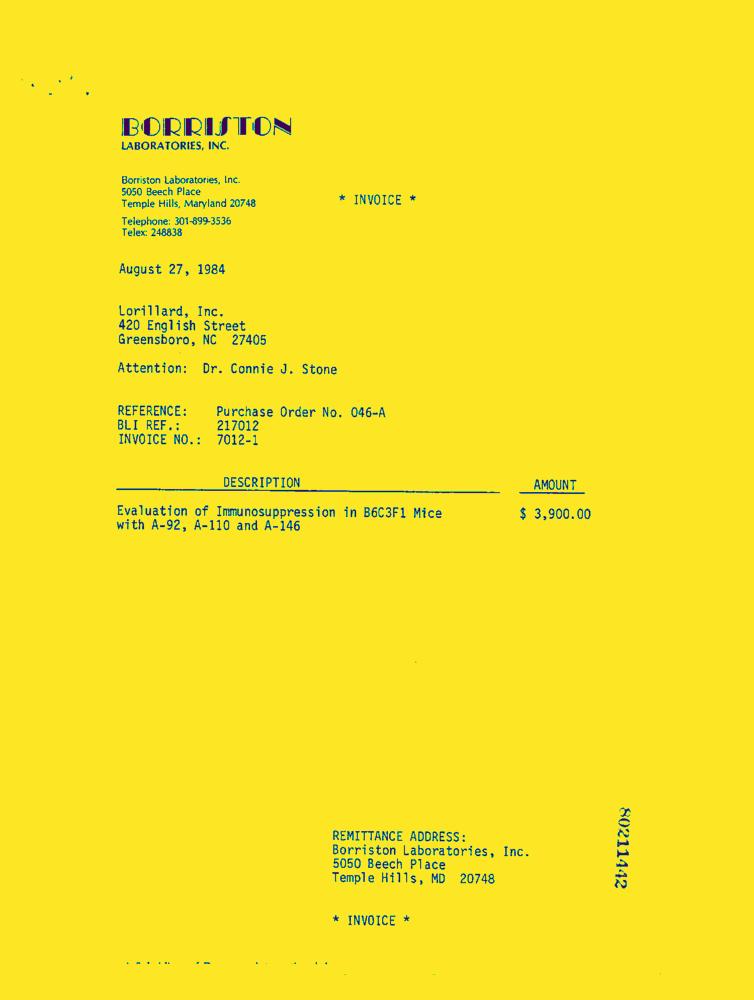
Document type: Invoice-Doc